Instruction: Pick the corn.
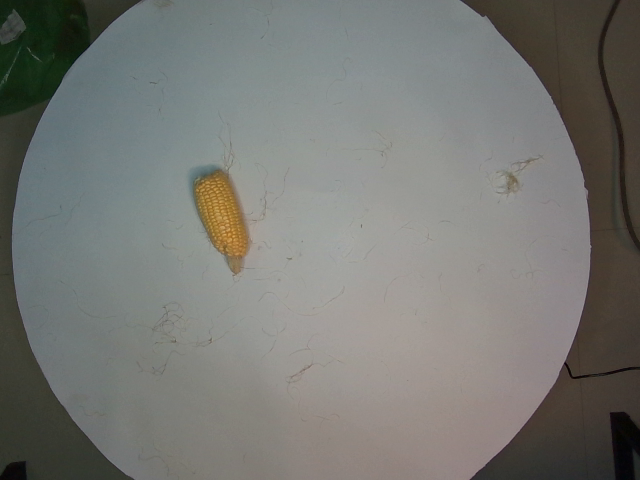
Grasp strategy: vertical